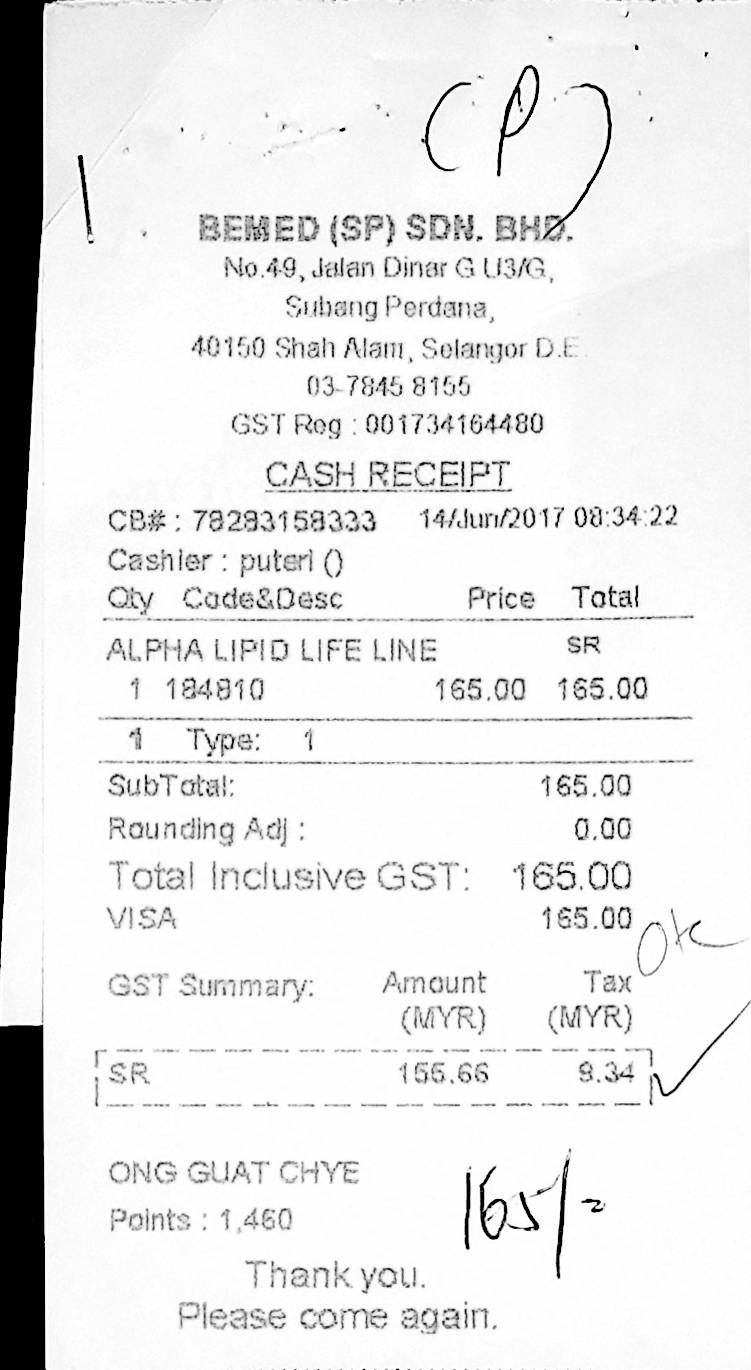
BEMED (SP) SDN. BHD.
NO.49, JALAN DINAR G U3/G,
SUBANG PERDANA,
40150 SHAH ALAM, SELANGOR D.E.
03-7845 8155
GST REG : 001734164480
CASH RECEIPT
CB# : 78283158333
14/JUN/2017 08:34:22
CASHIER : PUTERI ()
QTY
CODE&DESC
PRICE
TOTAL
ALPHA LIPID LIFE LINE
SR
1
184810
165.00
165.00
1
TYPE:
1
SUBTOTAL:
165.00
ROUNDING ADJ :
0.00
TOTAL INCLUSIVE GST:
165.00
VISA
165.00
GST SUMMARY:
AMOUNT
TAX
(MYR)
(MYR)
SR
155.66
9.34
ONG GUAT CHYE
POINTS : 1,460
THANK YOU.
PLEASE COME AGAIN.